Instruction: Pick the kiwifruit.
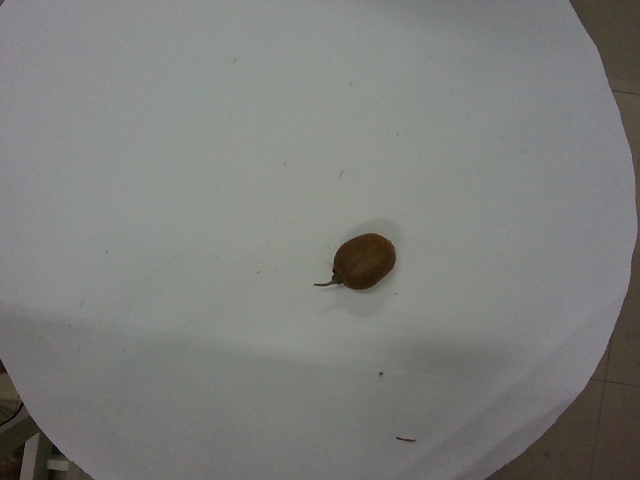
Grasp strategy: vertical